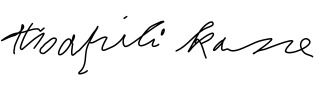
Signature of: hoapili